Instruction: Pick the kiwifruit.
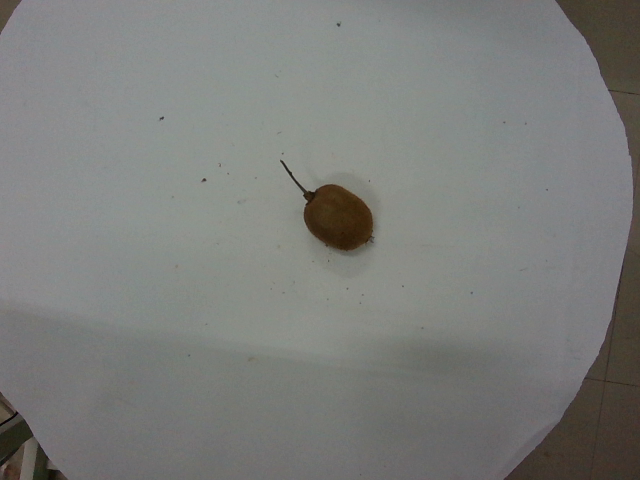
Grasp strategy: vertical